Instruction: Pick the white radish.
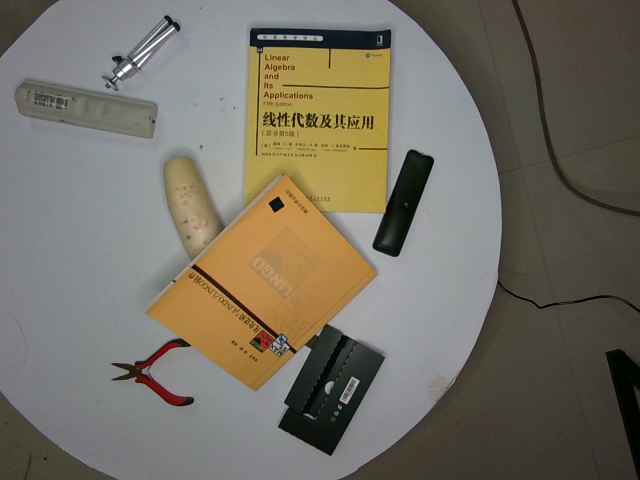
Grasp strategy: vertical